Question: What might the diagnosis be?
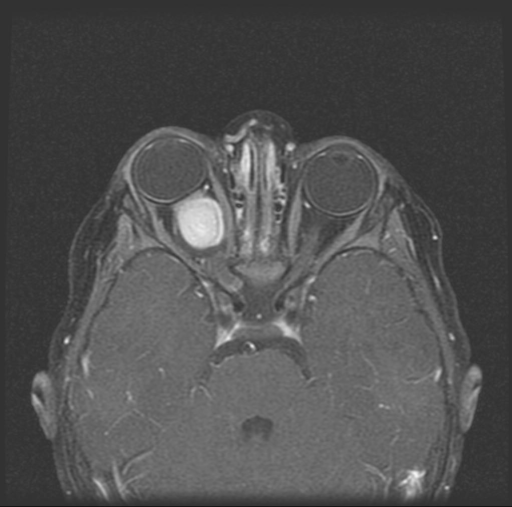
Answer: The possible diagnosis includes Most Common Orbital Malignancies of Children:
Rhabdomyosarcoma (Primary)
Neuroblastoma (usually metastatic)
Retinoblastoma (intraocular)
Most Common Orbital Masses:
Benign cysts (Teratoma, dermoid, epidermoid, congenital cystic eye)
Vascular lesions (capillary hemangioma, cavernous hemangioma, AVM, lymphangioma)
Neurogenic Orbital Masses of Children:
Optic nerve glioma
Optic sheath meningioma
Sphenoid wing meningioma
Schwannoma
Neurofibroma
Less Common Considerations:
Langerhans’ Cell Histiocytosis
Lacrimal gland lesions (cysts, tumors)
Inflammatory process or infection.